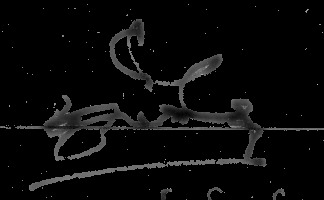
Signature of: nai pho sein